Question: What is the potential diagnosis?
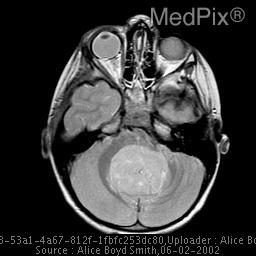
Answer: The possible diagnosis includes Ependymoma, malignant astrocytoma
CSF dissemination (carcinomatous meningitis).